Question: What is the suspected problem?
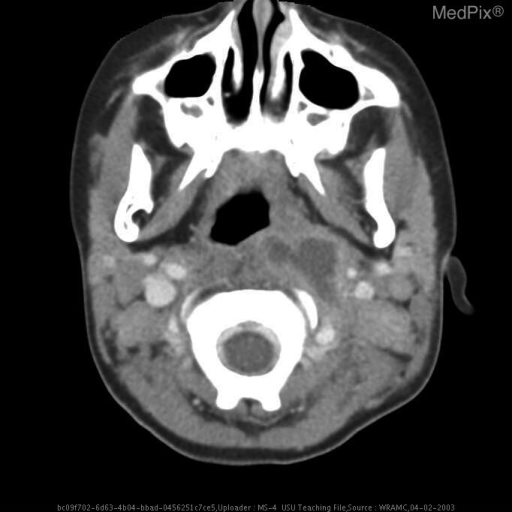
Answer: The findings suggest The is an irregularly margined fluid collection in left lateral retropharyngeal space measuring 1.3 x 2.7 cm at its level of greatest area in the axial plane. Although the slice thickness is not noted the lesion extends from the nasopharynx to the oropharynax and in all likelyhood inferiorly in the retropharyngeal space.  There is only minimal enchancement of the margin of the lesion.. Irregularly margined fluid collection in left lateral retropharyngeal space measuring 1.3 x 2.7 cm in AP and transverse dimension.  Not well circumscribed or encapsulated.. The patient might have a history of Patient reported 1 ? weeks of sore neck and mild throat pain that became acutely severe the night prior to initial presentation.  Patient complained of inability to move neck secondary to pain and mother noticed left sided neck fullness and reported intermittent fevers.   On presentation, a lateral X-ray showed increased retropharyngeal space width and CT demonstrated phlegmon vs. abscess.  Patient was I/D’d 2 days prior to this study with no pus drainage and no clinical improvement.  Patient was started on IV clindamycin on admission..